Question: What is the date of the hearing as scheduled in the document?
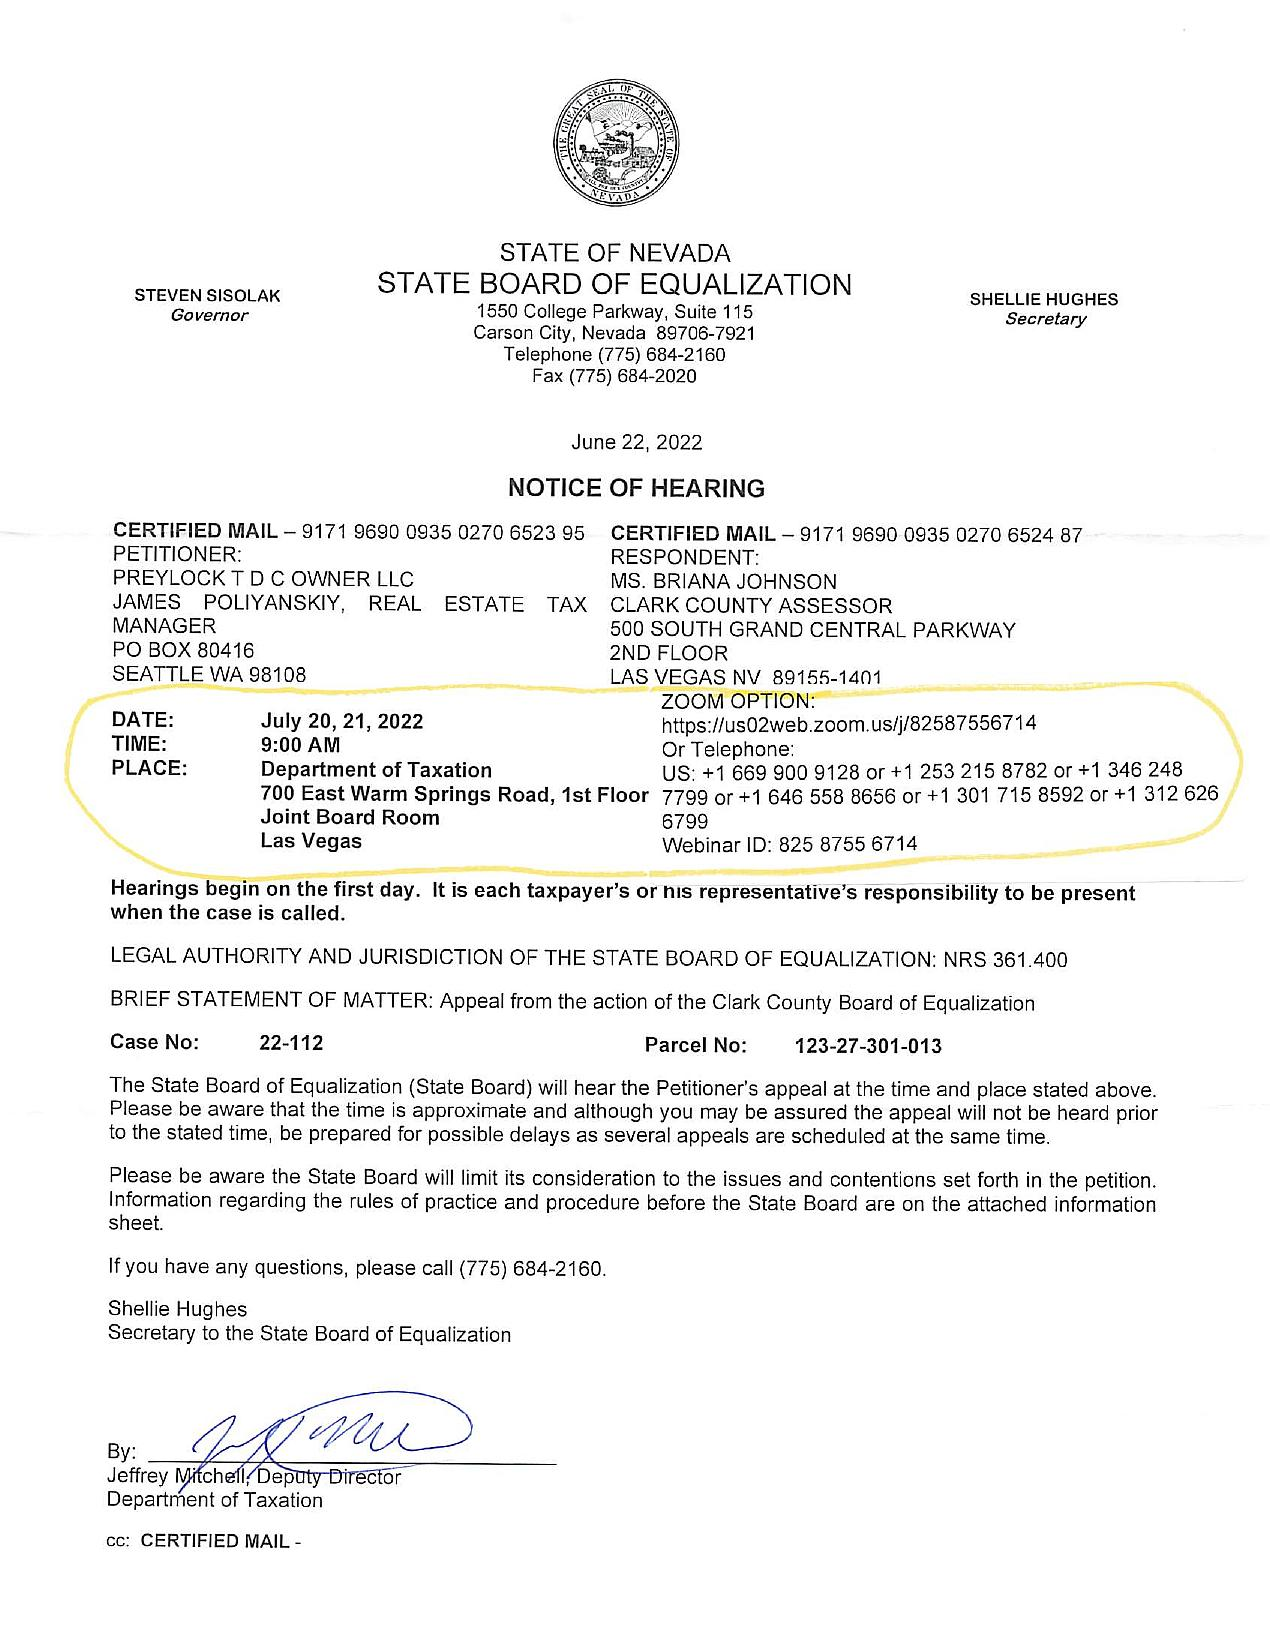
Answer: "July 20, 21, 2022"